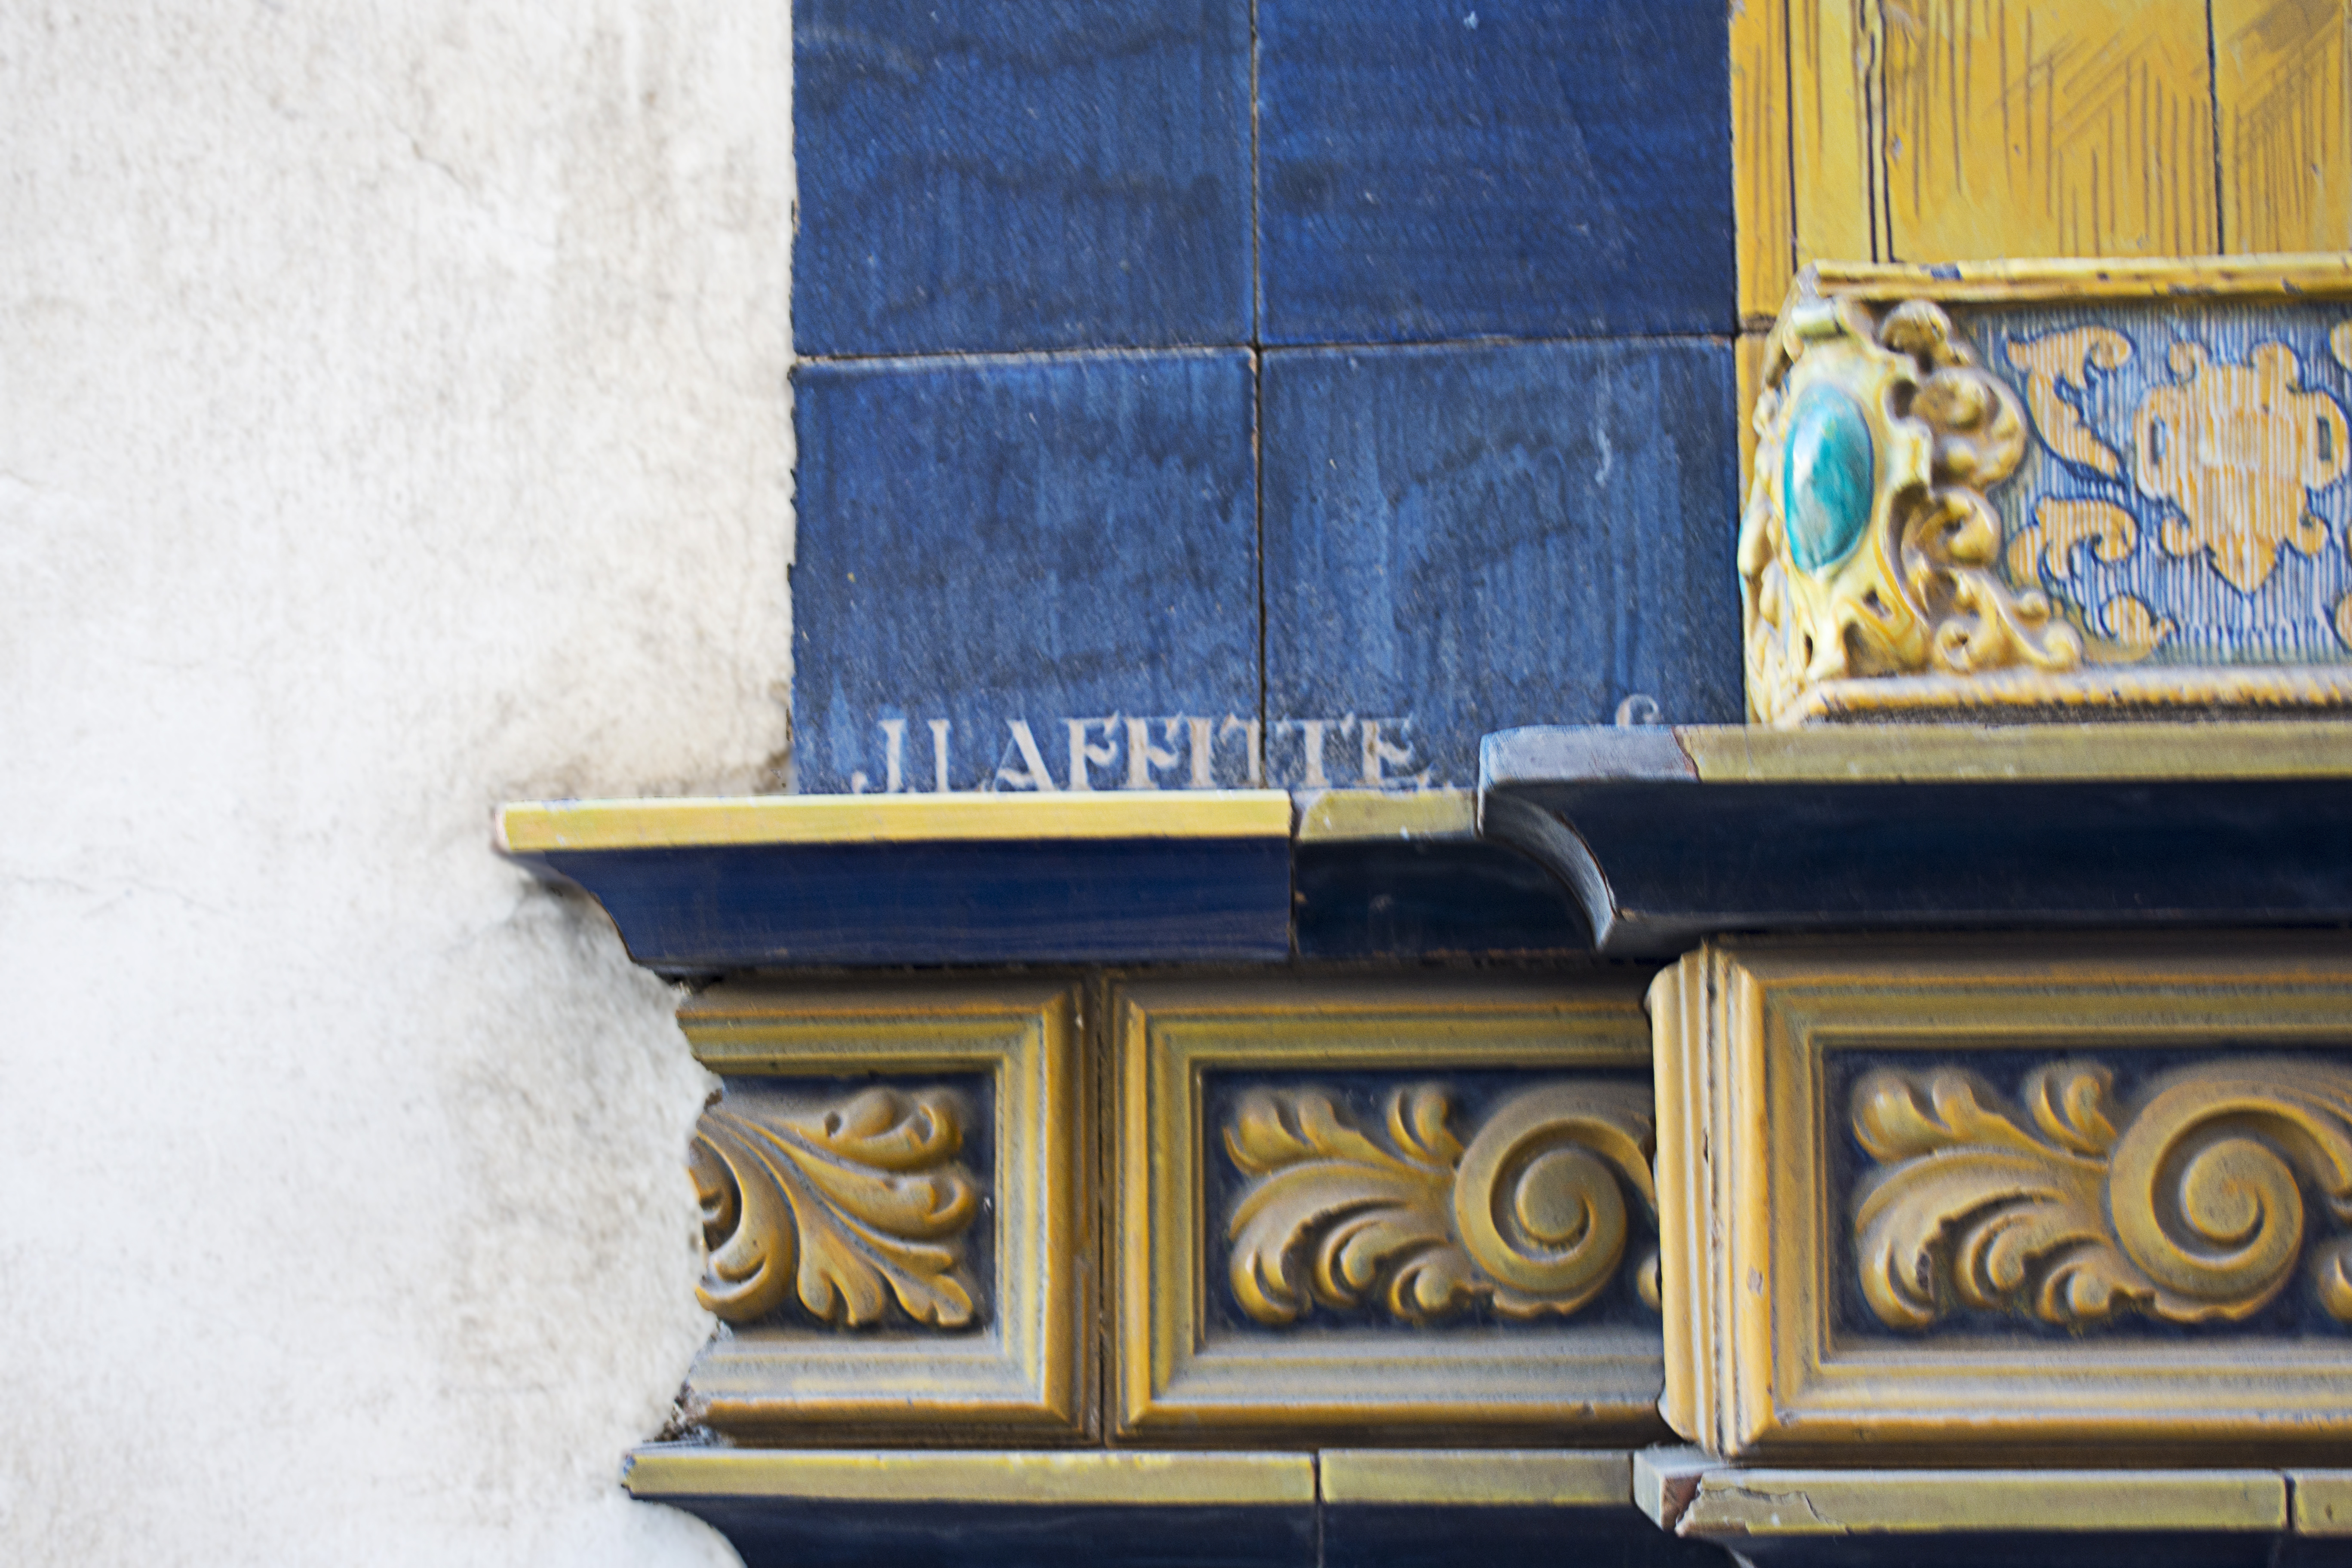
Signature of: julio laffitte